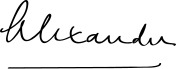
Signature of: harold alexander 1st earl alexander of tunis